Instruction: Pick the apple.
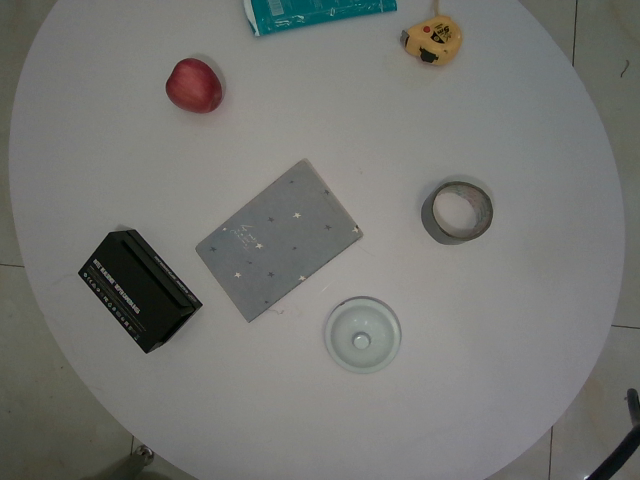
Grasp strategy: vertical